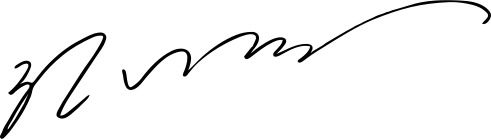
Signature of: jeon mi do